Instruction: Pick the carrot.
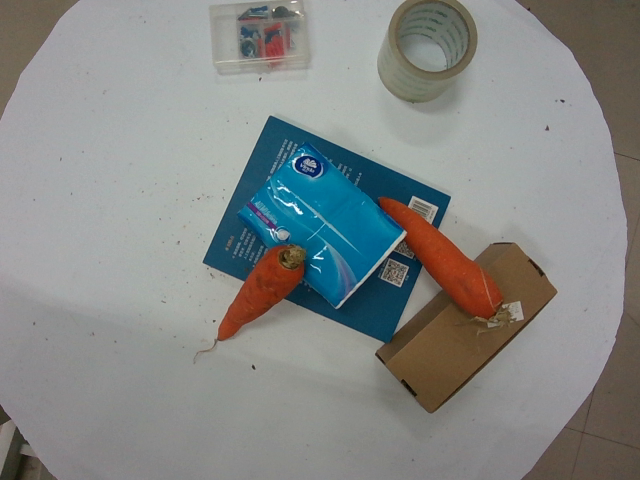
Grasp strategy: vertical